Question: What are the imaging findings?
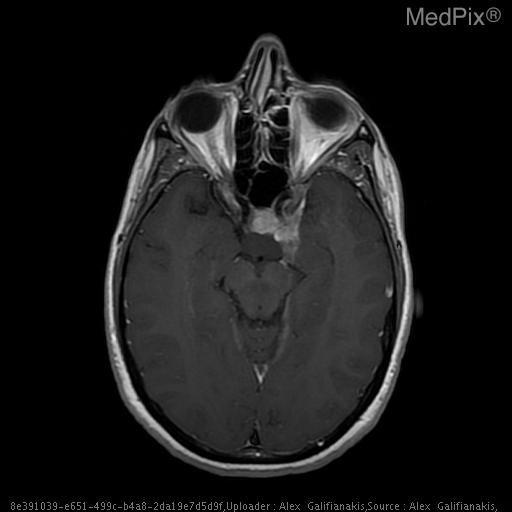
Answer: The imaging shows Avidly enhancing suprasellar mass distinct from the pituitary measuring approximately 3.3 x 2.5 x 3.5 cm. The mass surrounds the left cavernous internal carotid artery extending into the medial aspect of the right cavernous sinus.

The tumor extends anteriorly to the left orbital apex.  There is suprasellar and pontine cistern extension also coursing along the posterior margin of the majority of the clivus. There is posterior extension of the mass surrounding the left 5th cranial nerve involving Meckel's cave as well as surrounding the cisternal portion of the 5th cranial nerve. The mass extends to but not definitely within the left foramen ovale involving the left foramen rotundum as well. The mass abuts the left margin of the basilar artery and the left anterior margin of the mid brain. It extends into the posterior-superior aspect of the sphenoid sinus as well.

A fluid intensity, non-enhancing structure is seen along the posterior margin of the above described mass filling the superior pontine cistern with extension into the left suprasellar cistern measuring 2.3x1.5x1.2 cm. The mass involves the left cavernous sinus, surrounds the carotid, and extends forward to the orbital apex, and backward to the tentorium and clivus..